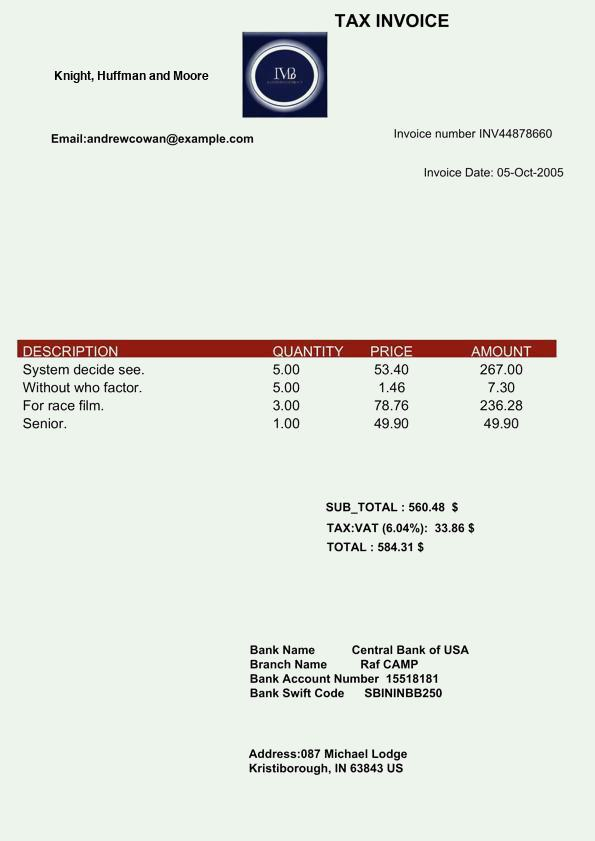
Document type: Invoice